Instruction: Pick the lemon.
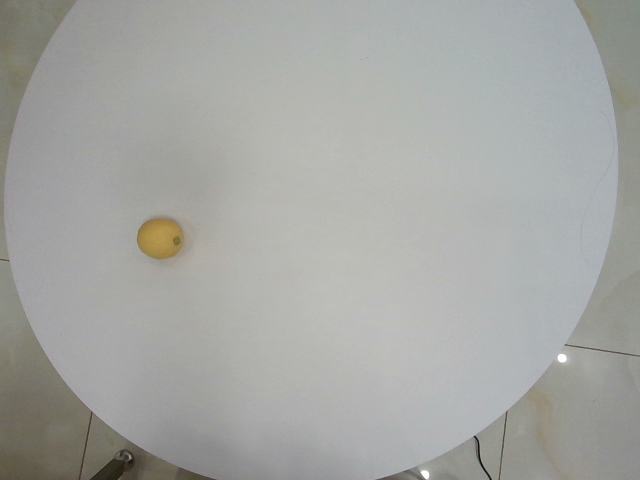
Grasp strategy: vertical